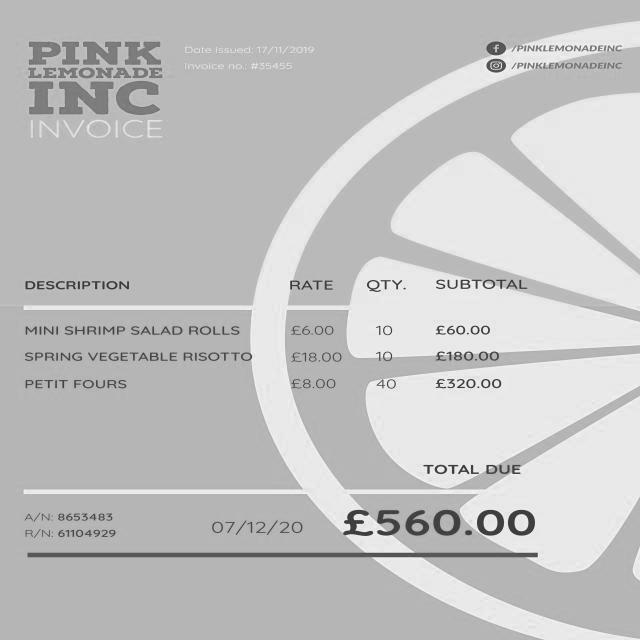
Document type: Invoice